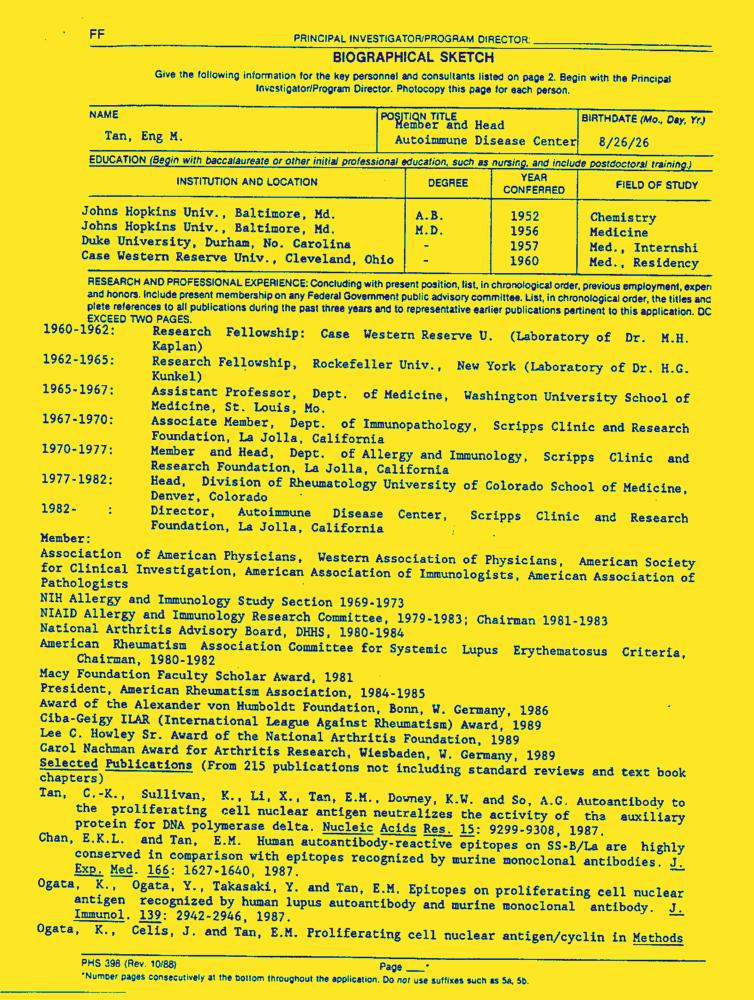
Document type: Resume-Doc